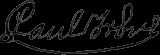
Signature of: paul f eve